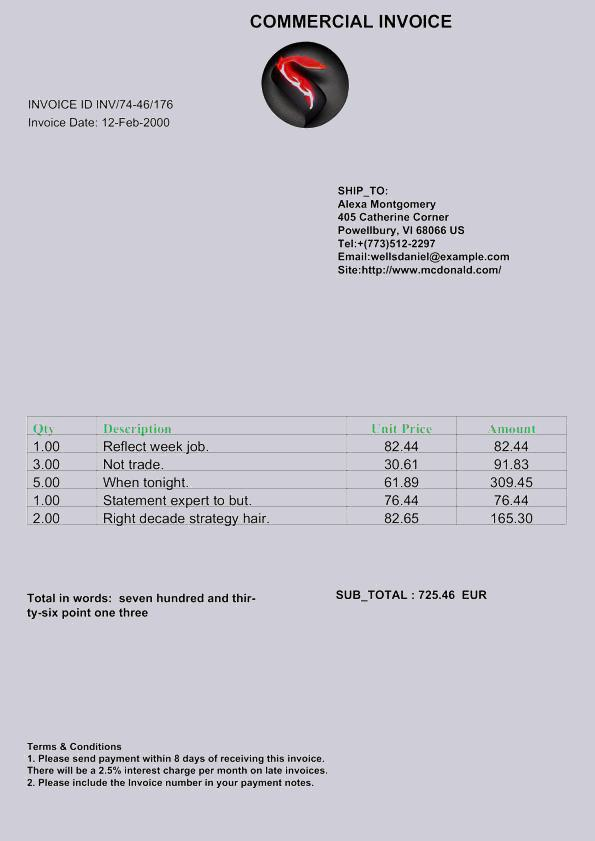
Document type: Invoice